Question: What are the imaging findings?
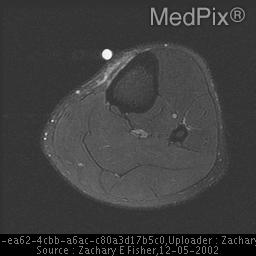
Answer: The imaging shows Radiographically it is a broad-based, juxtacortical, densely ossified mass, the periphery somewhat less dense that the base. CT scan is most useful and can demonstrate a radiolucent zone of periosteum and fibrous tissue trapped between the tumor and cortex. The lesion may consist of three layers: at the cortical surface it is dense and compact, it has a middle layer of amorphous dense bone, and the outer layer there are dense spicules extending into the periphery. These tumors typically have a low signal intensity on T1-weighted images and a high signal intensity on T2-weighted images.  The lesion may eventually progress to cortical destruction and medullary invasion, MRI can be used to grade the extent of tumor extension and cortical disruption. 2. Axial T2 FatSat shows an increased signal abnormality involving the soft tissue area superior to the anterior/medial aspect of the proximal tibia..